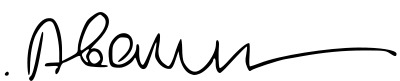
Signature of: abdirahman mohamed abdullahi